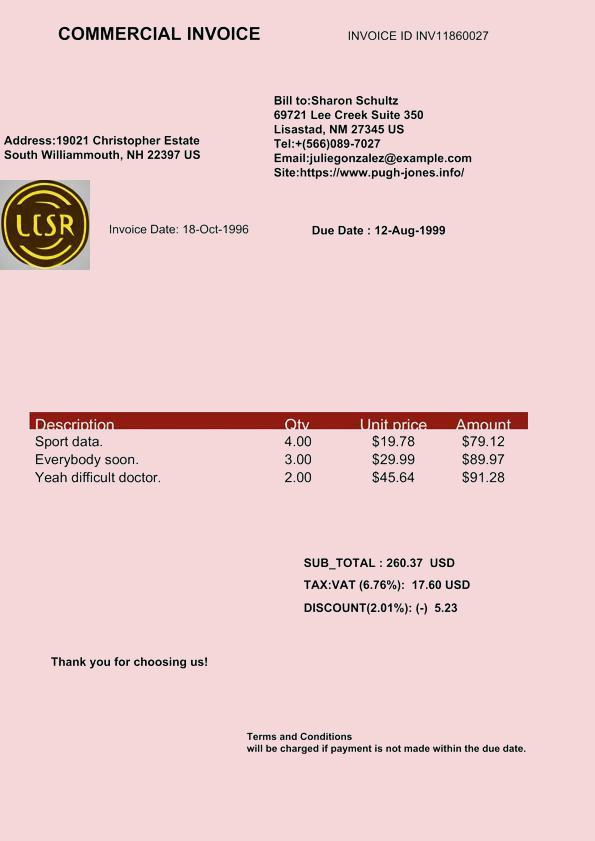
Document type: Invoice